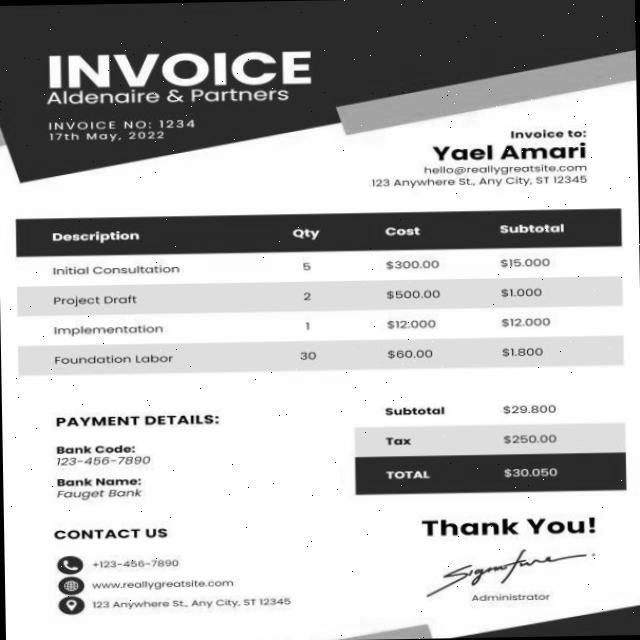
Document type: Invoice